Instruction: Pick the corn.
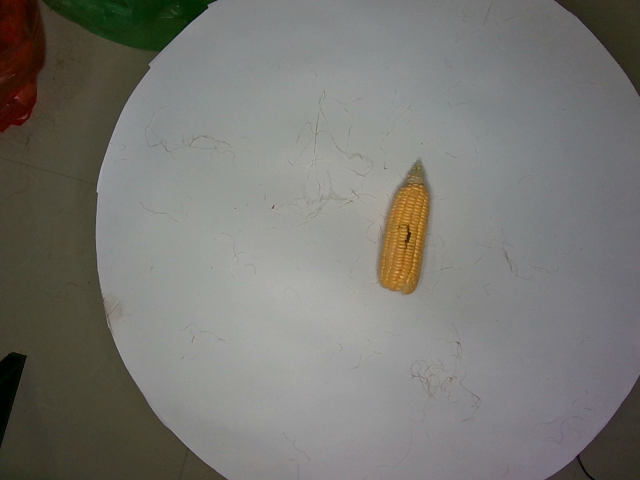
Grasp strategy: vertical